Question: Can you provide the account number mentioned in the document?
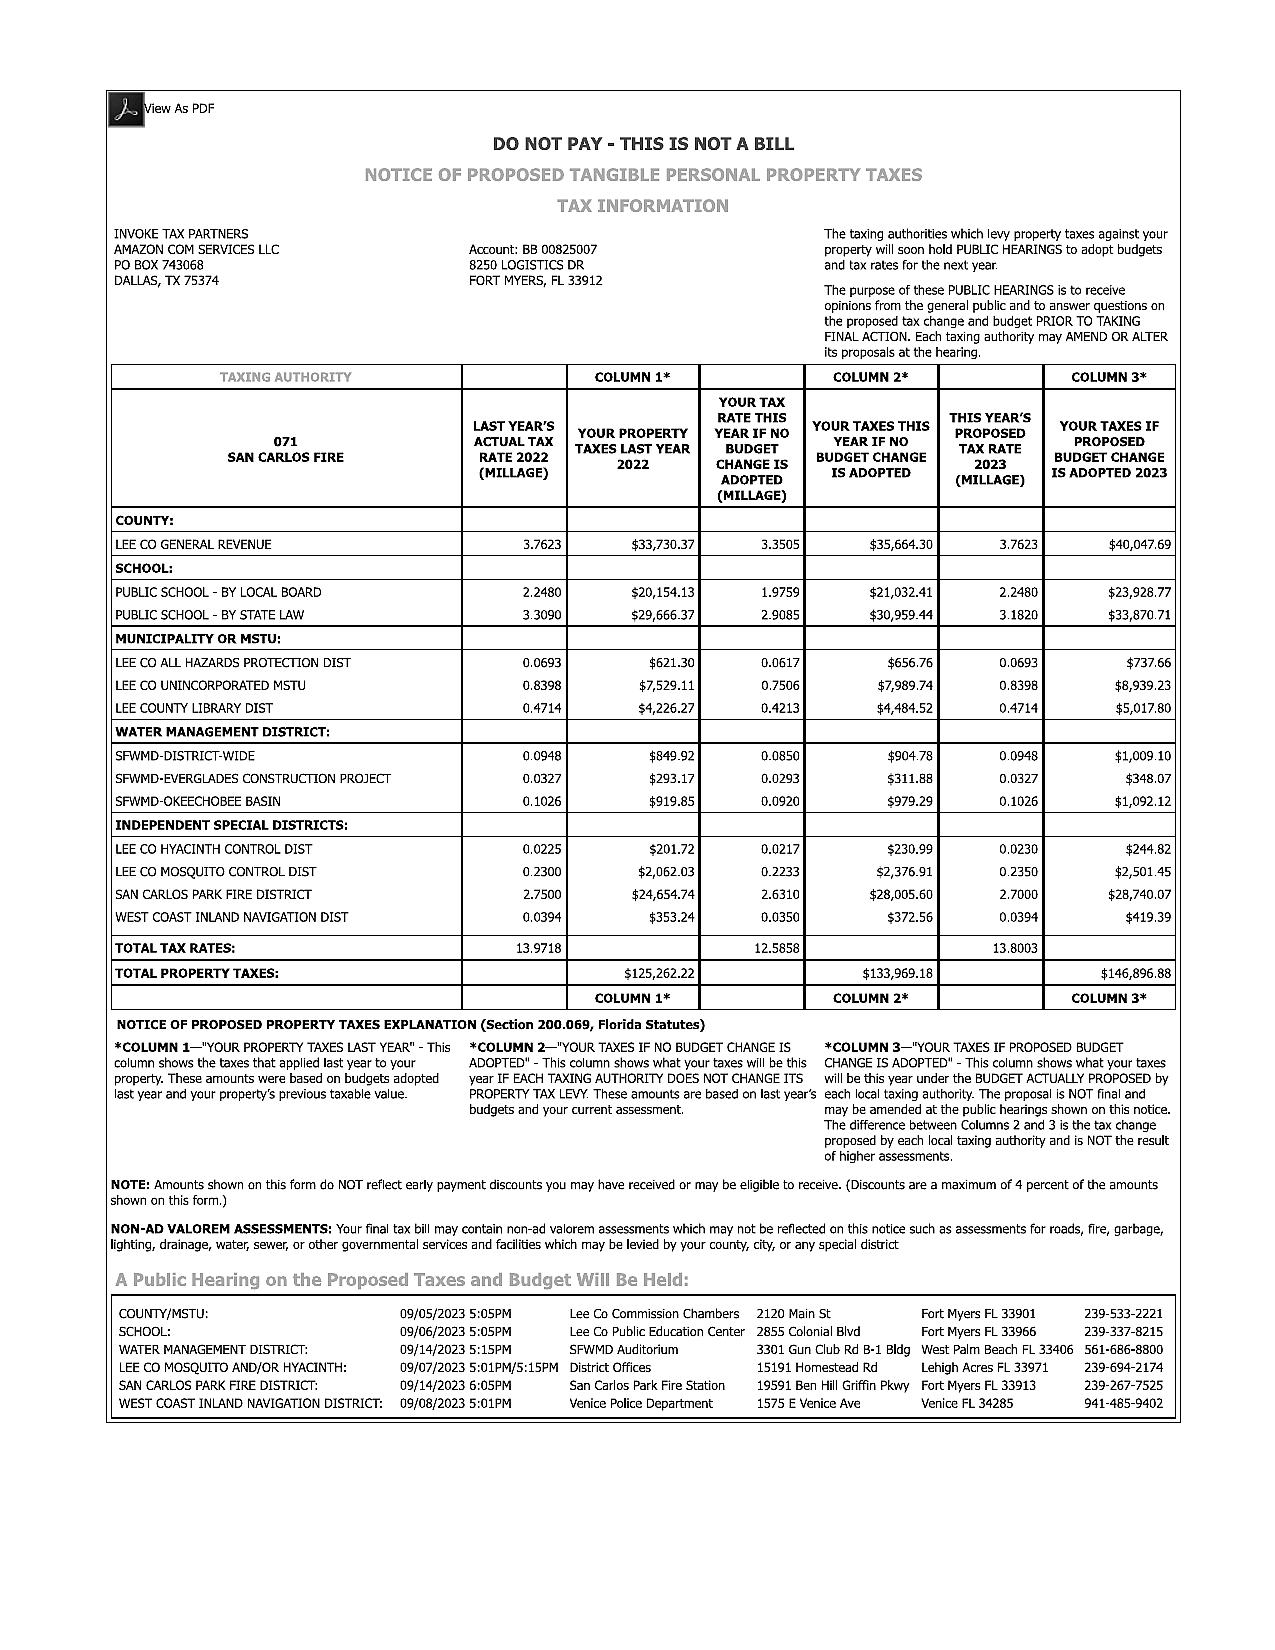
Answer: "BB 008250077"